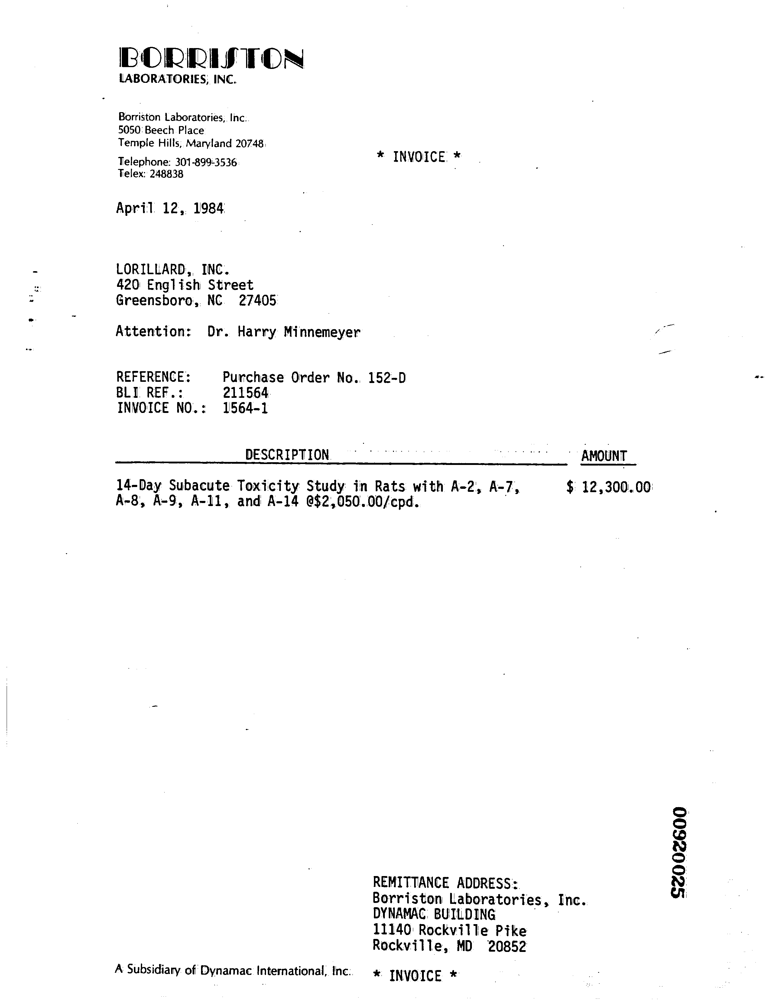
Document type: Invoice